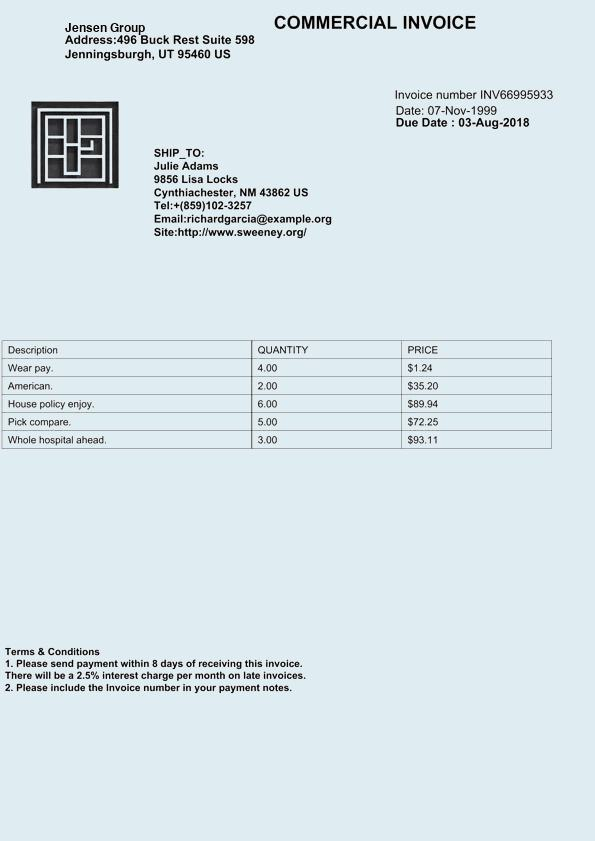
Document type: Invoice